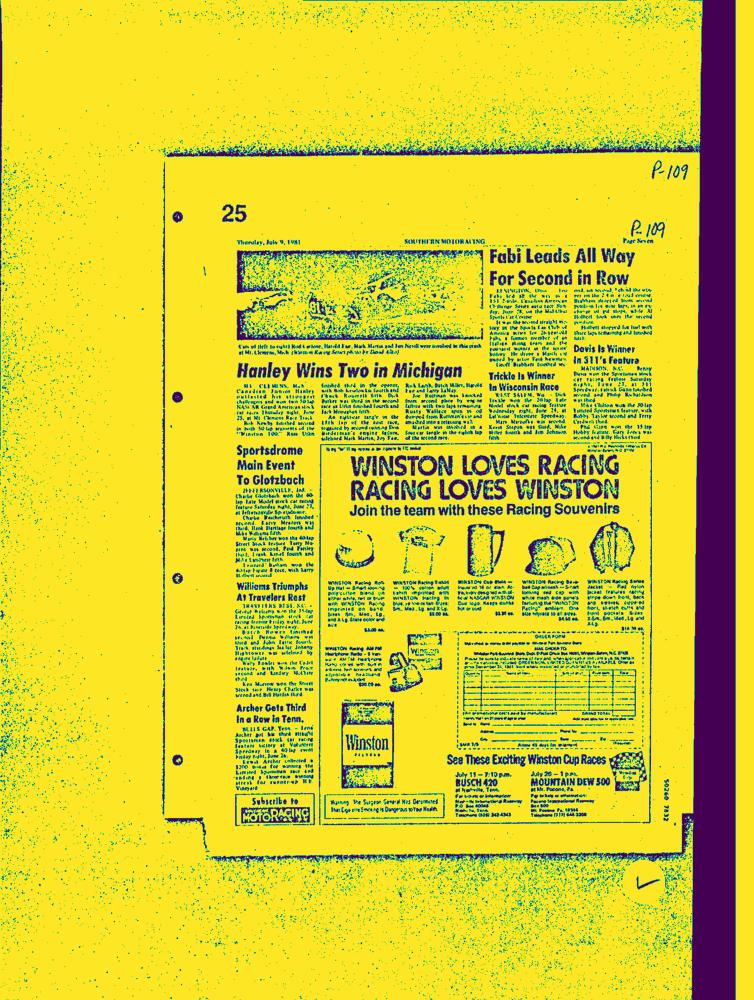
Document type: AD